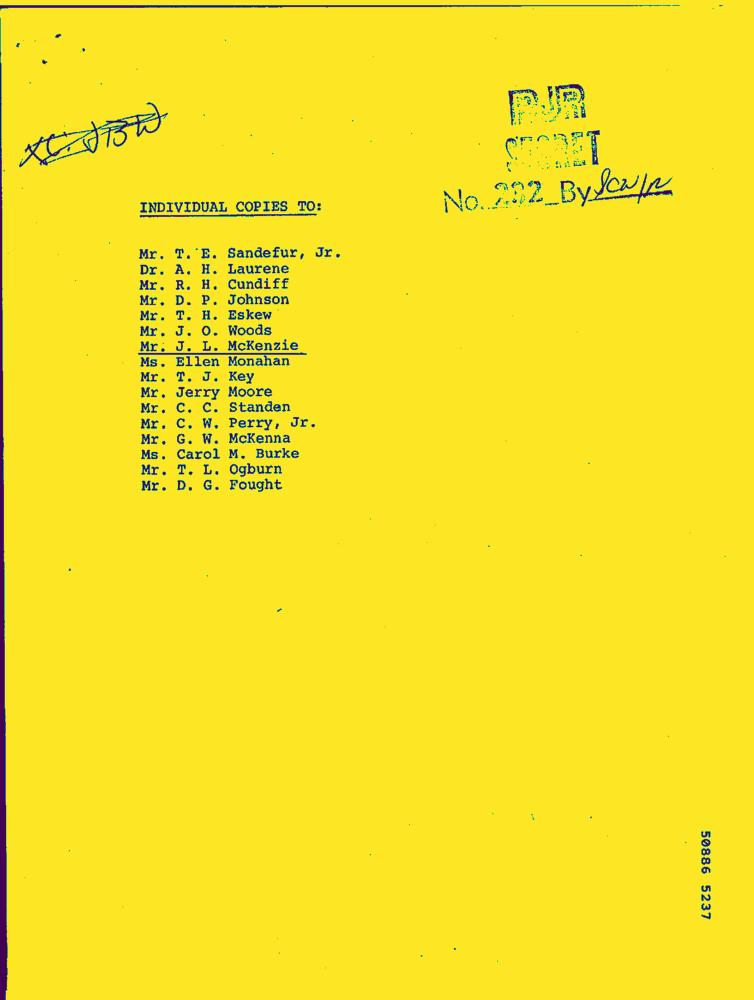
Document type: Letter-Doc